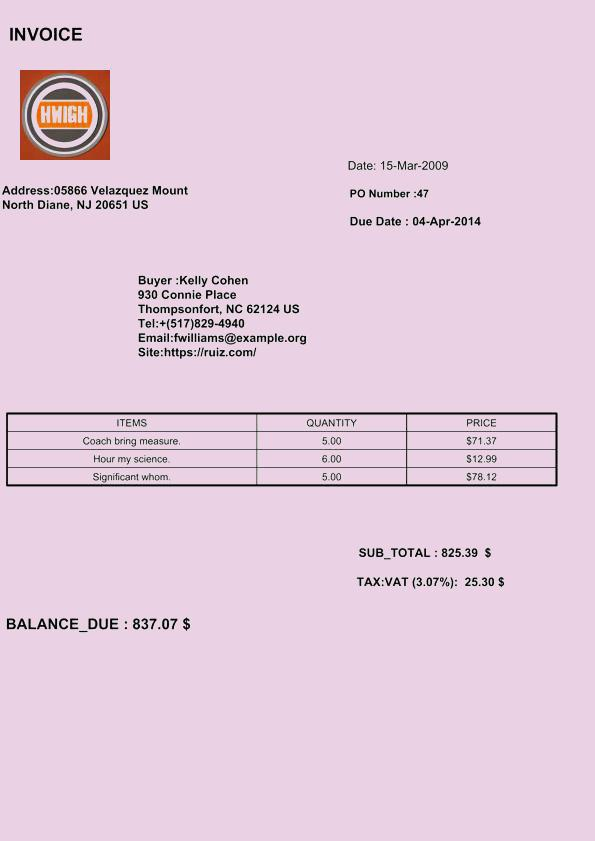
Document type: Invoice